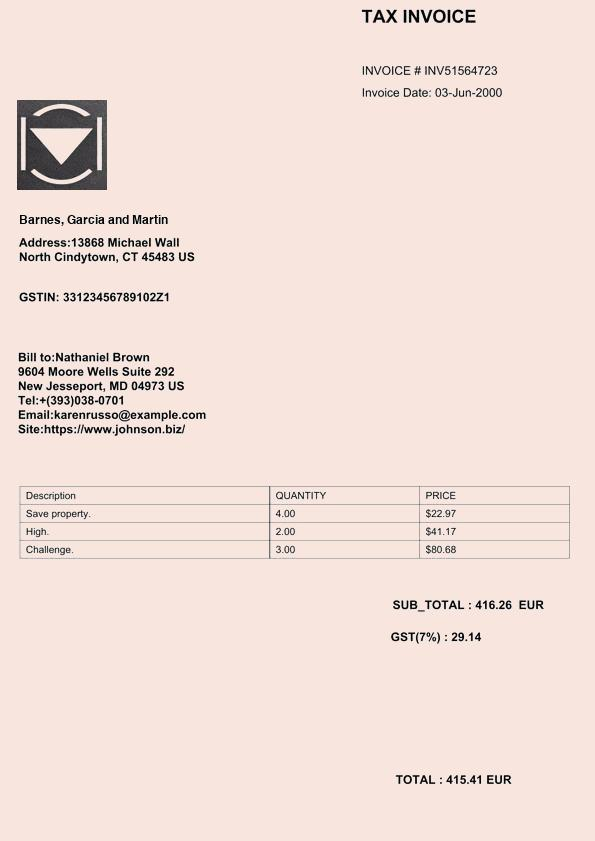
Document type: Invoice